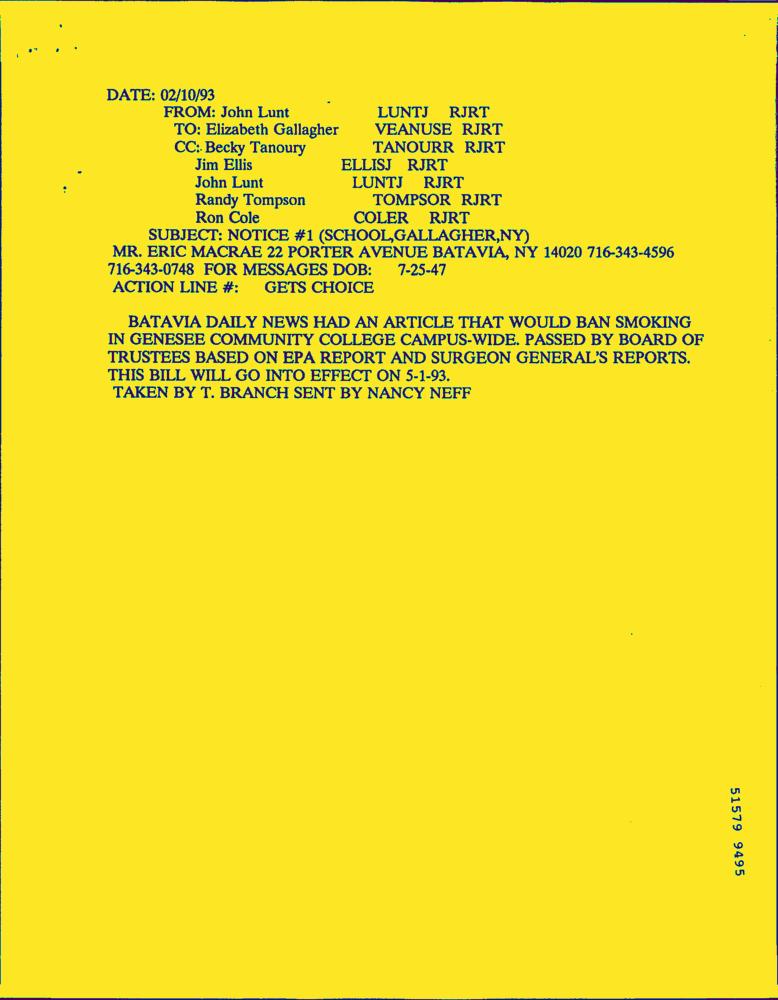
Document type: Letter-Doc